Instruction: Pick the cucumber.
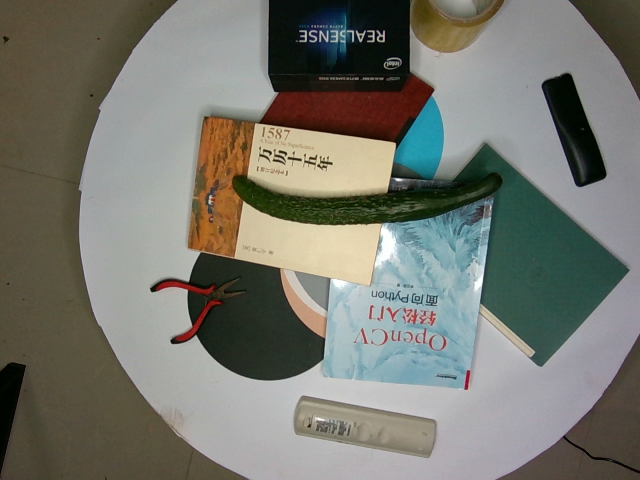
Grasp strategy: vertical